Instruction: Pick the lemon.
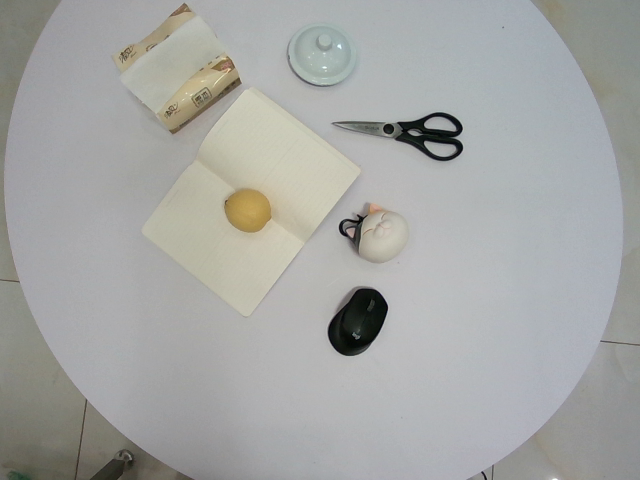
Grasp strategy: vertical